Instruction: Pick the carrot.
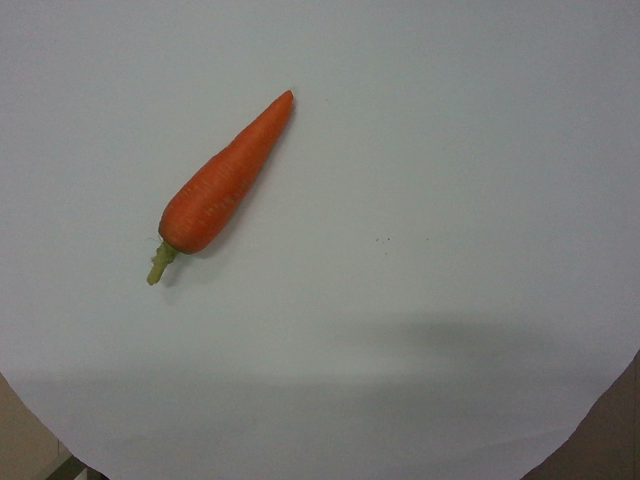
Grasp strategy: vertical